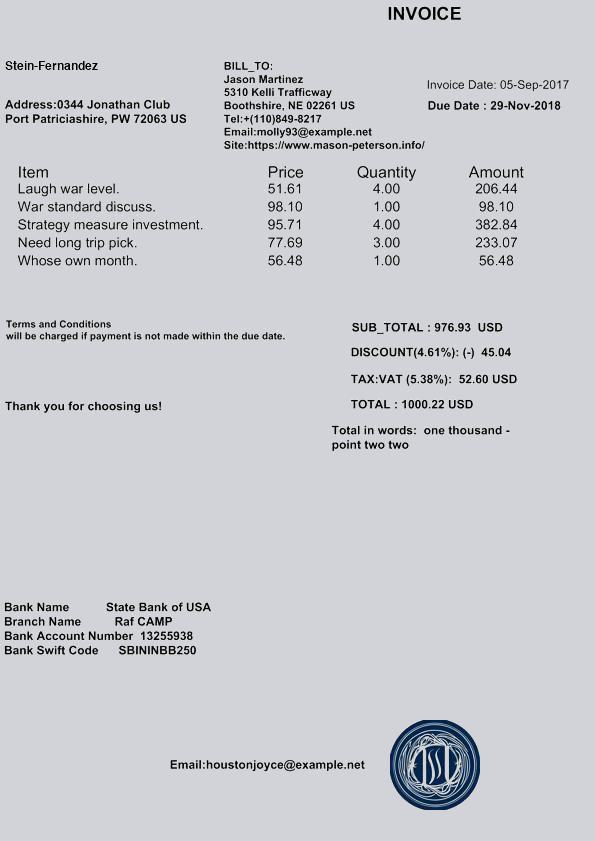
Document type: Invoice